Question: What is the potential diagnosis?
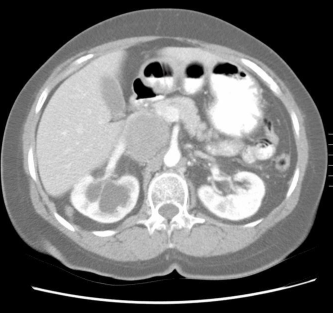
Answer: The possible diagnosis includes Angiosarcoma, leiomyosarcoma, leiomyomatosis, and neurogenic tumor such as paraganglioma.